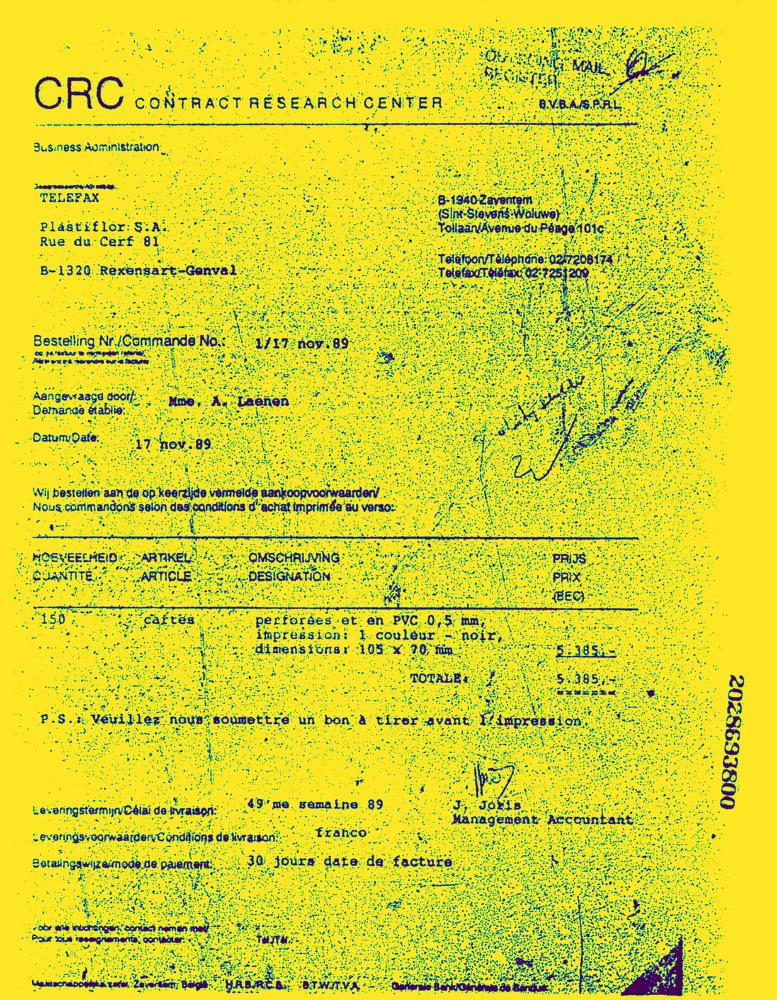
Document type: Invoice-Doc